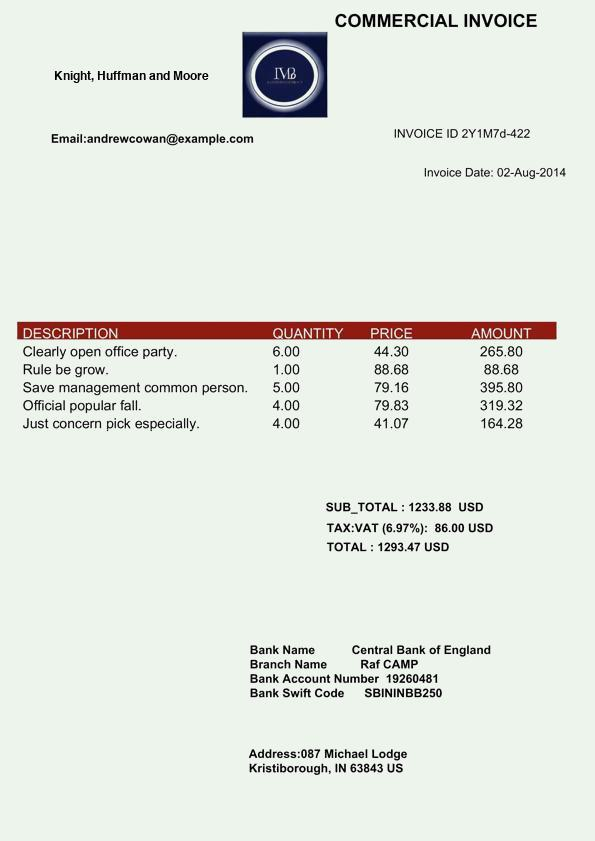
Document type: Invoice